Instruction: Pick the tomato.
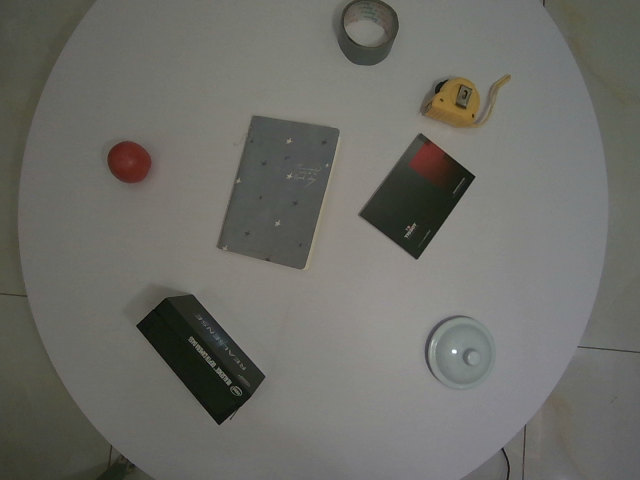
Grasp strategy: vertical